Question: What is the address or location of the property listed in the document?
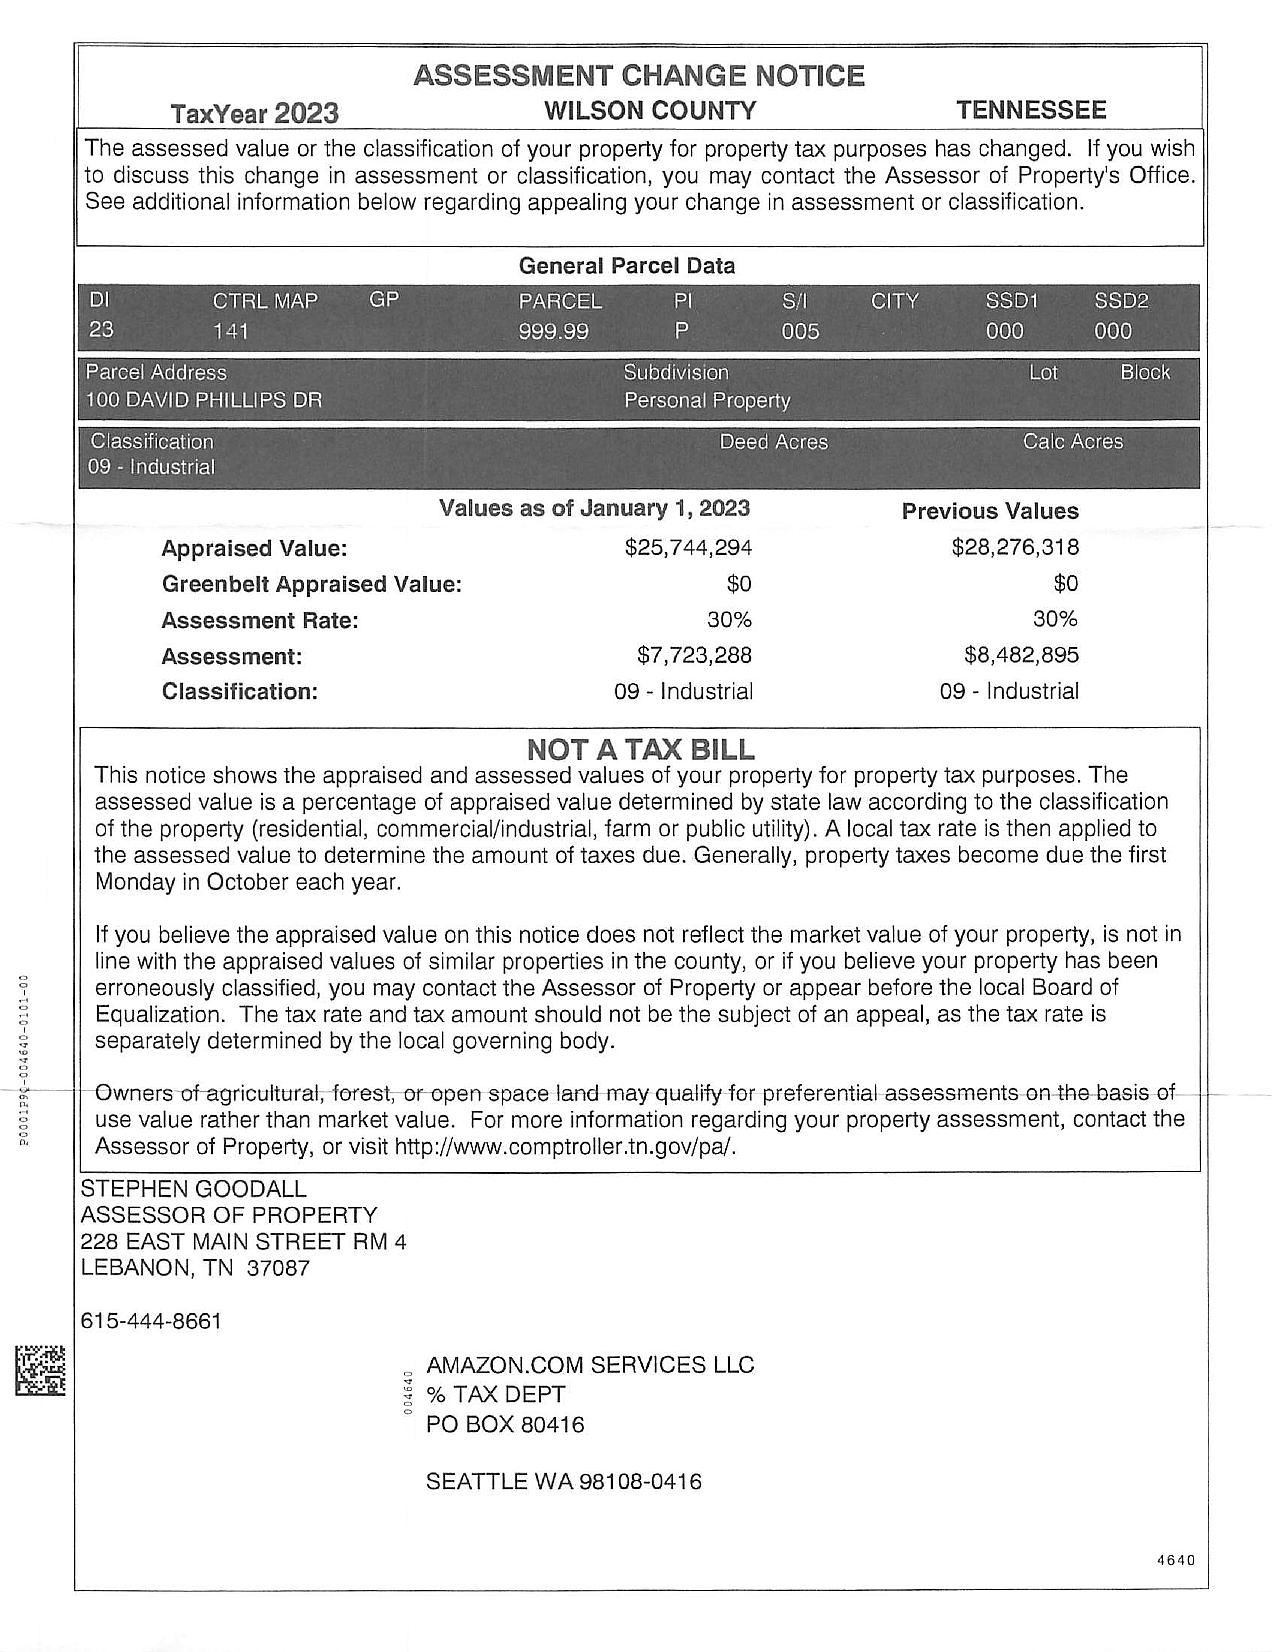
Answer: "100 DAVID PHILLIPS DR"